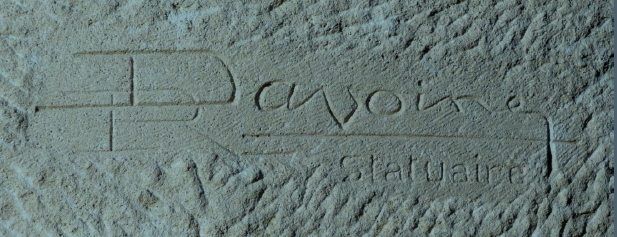
Signature of: rené davoine